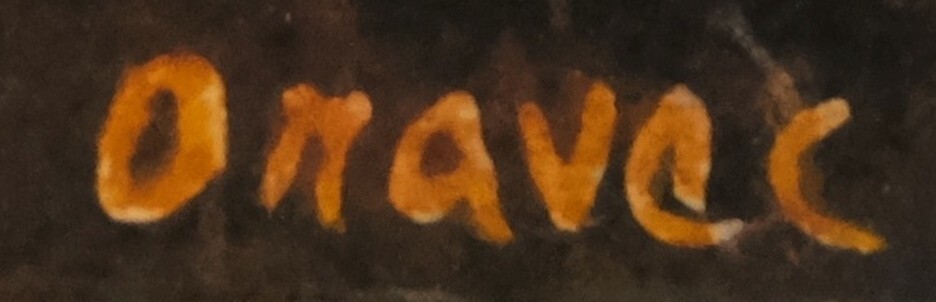
Signature of: vavro oravec kemény